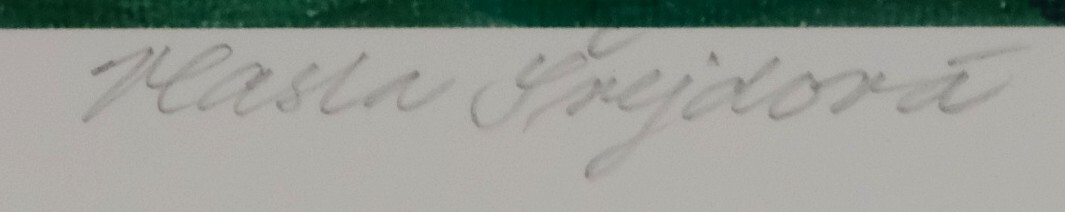
Signature of: vlasta švejdová